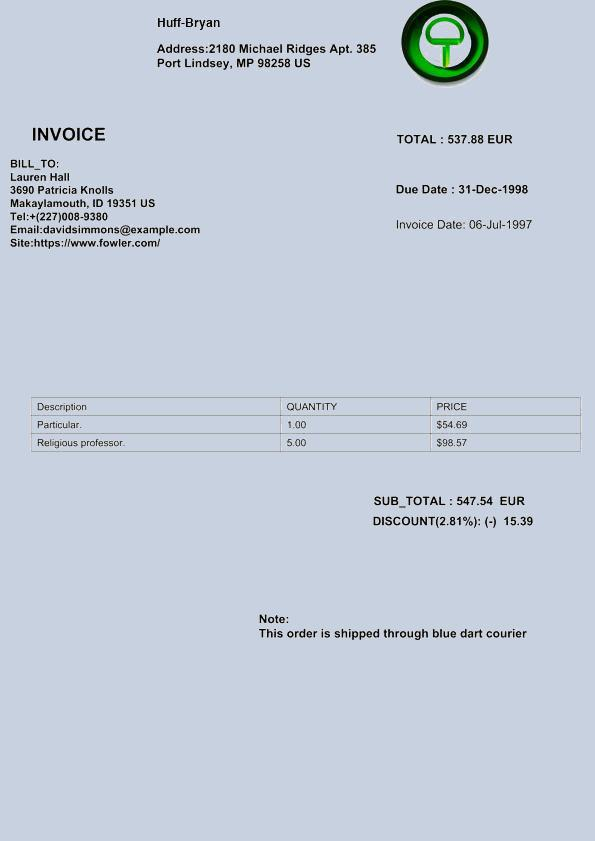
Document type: Invoice